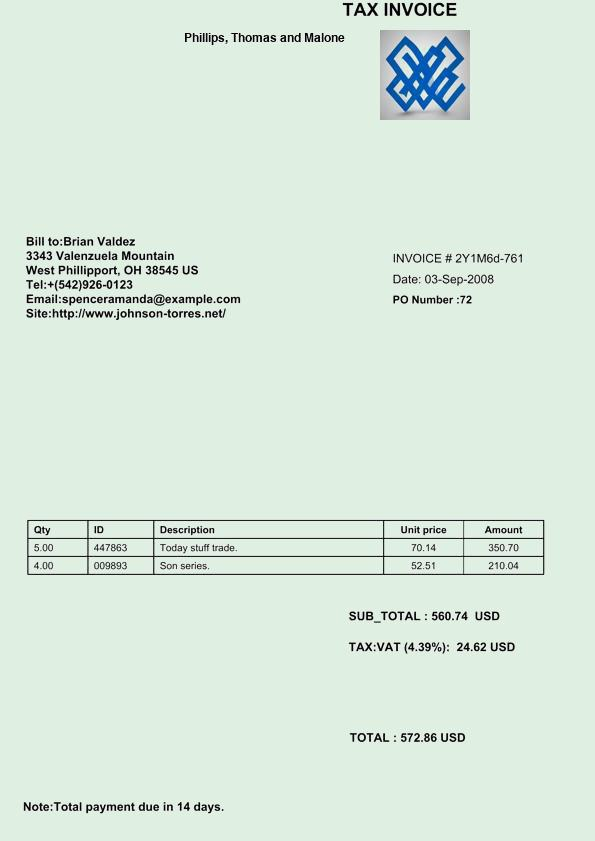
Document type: Invoice